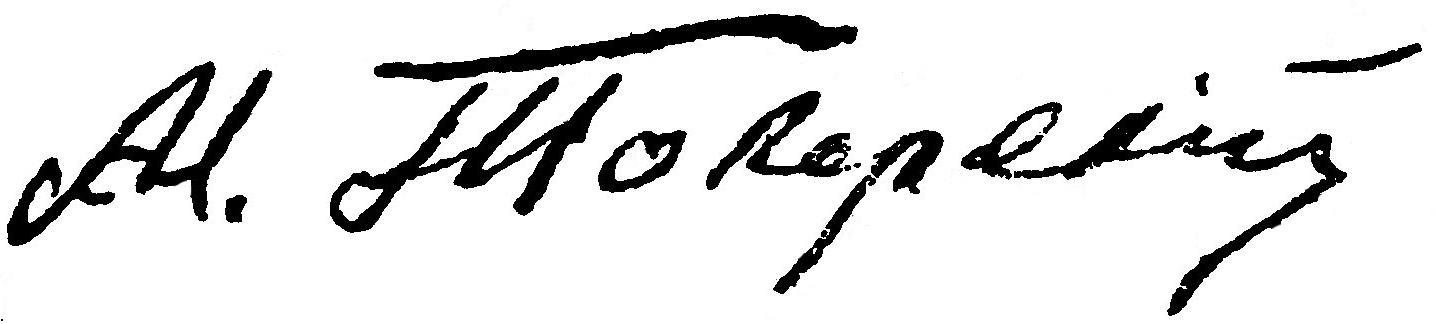
Signature of: alexander tokarskiy